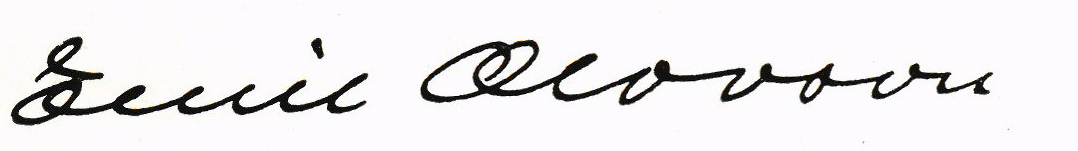
Signature of: emil olovson